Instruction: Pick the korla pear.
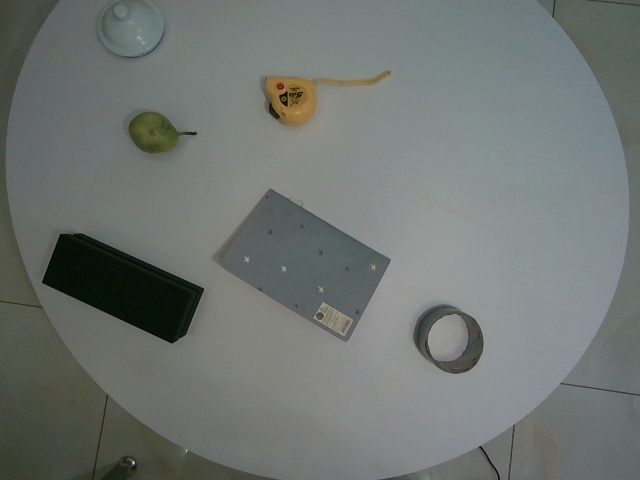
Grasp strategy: vertical